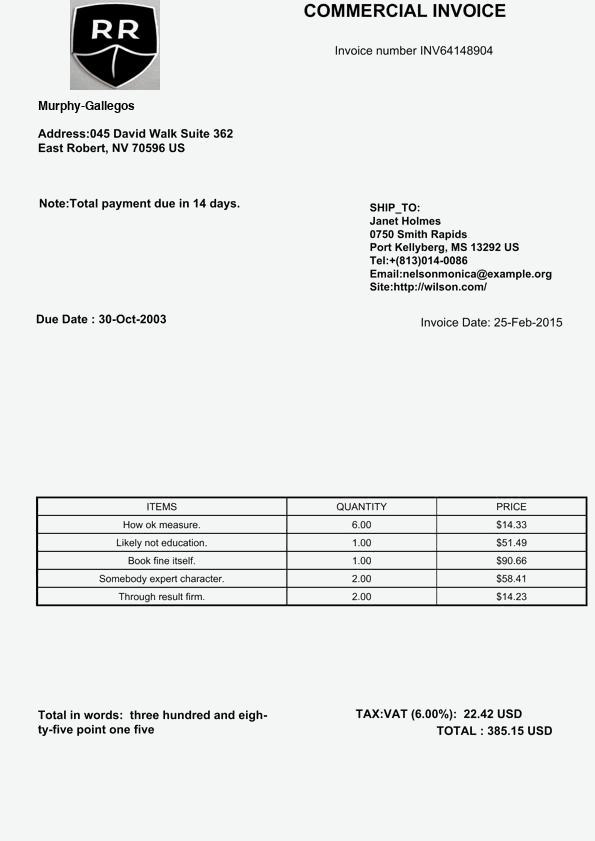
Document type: Invoice